Question: What appears to be the issue?
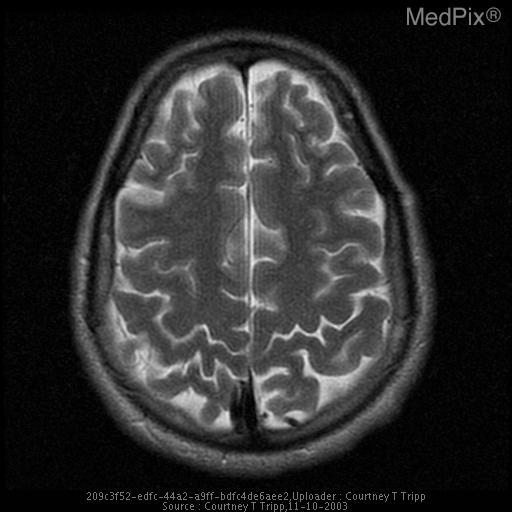
Answer: The findings suggest Right posterior parietal lobe arteriovenous malformation measuring
2.1 x 1.5 x 1.7cm with no obvious deep drainage noted and no eloquent brain
parenchyma involved.  As an MRA was not obtained, a aneurysm cannot be
entirely excluded.. Right posterior parietal lobe arteriovenous malformation.  This malformation has an enlarged feeding artery from a branch of the distal right middle cerebral
artery and a large draining vein which communicates with the superior
sagittal sinus.. The patient might have a history of History: 21y.o. male s/p resection of upper back melanoma with clear margins, work up for possible metastatic melanoma to the brain prior to selection for an NIH study for melanoma vaccine. No symptomatic complaints.  This young individual underwent a brain MRI with contrast to determine possible melanoma metastatic lesions to the brain.  An incidental arteriovenous malformation was discovered on imaging..